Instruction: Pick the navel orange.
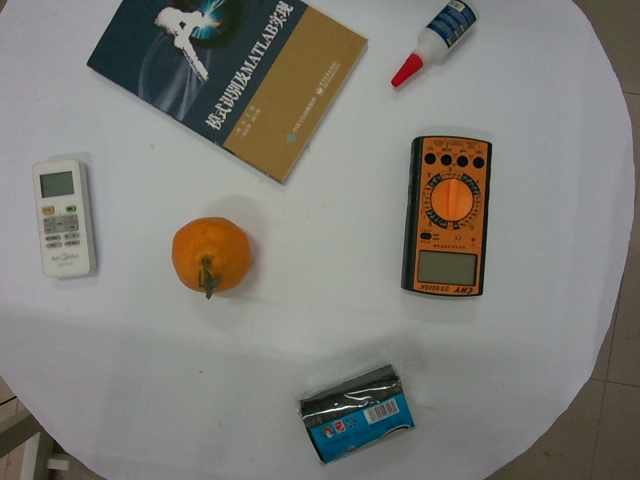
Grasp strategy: vertical